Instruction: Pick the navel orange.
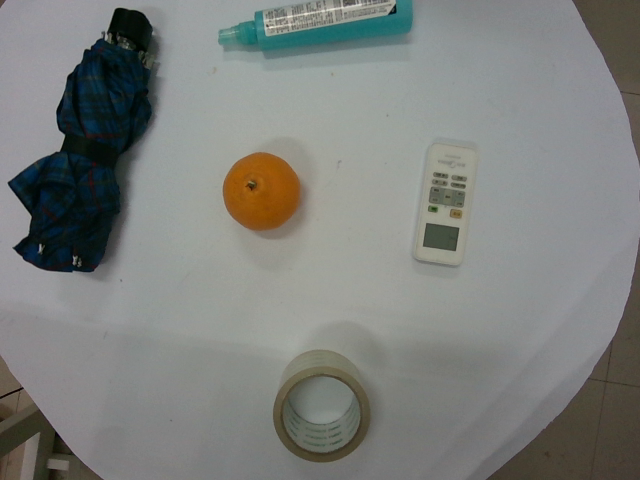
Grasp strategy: vertical